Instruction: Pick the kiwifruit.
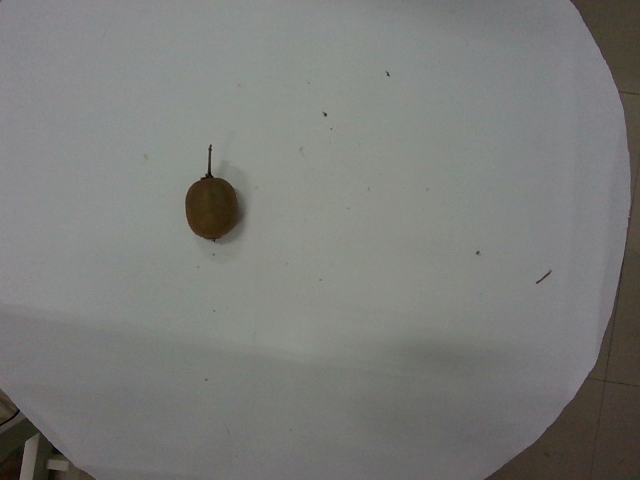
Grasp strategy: vertical